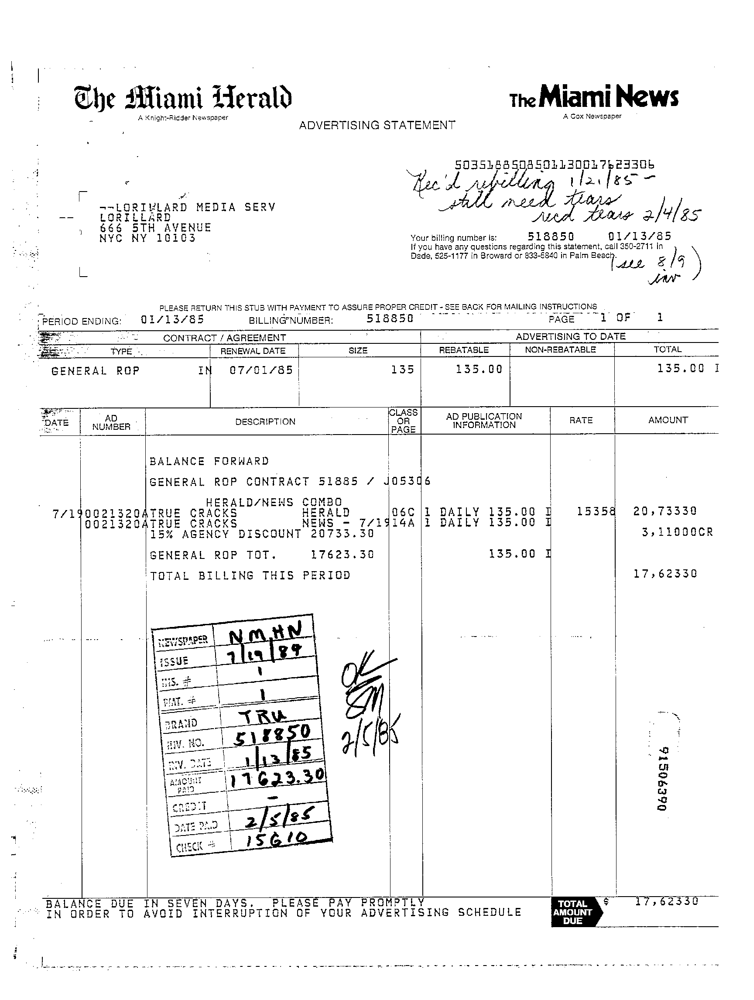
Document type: Invoice